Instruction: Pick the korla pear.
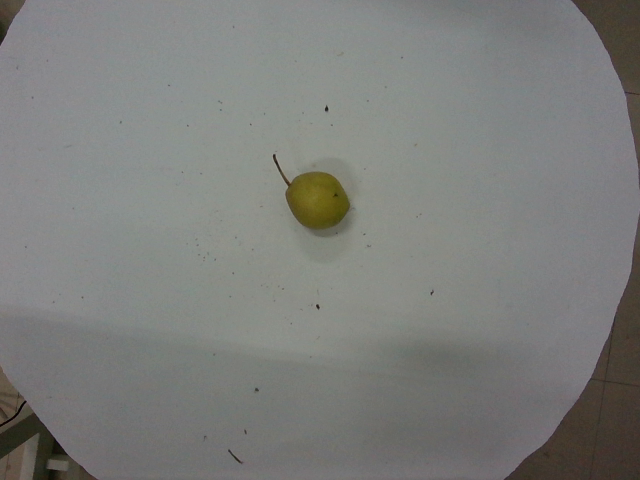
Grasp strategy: vertical